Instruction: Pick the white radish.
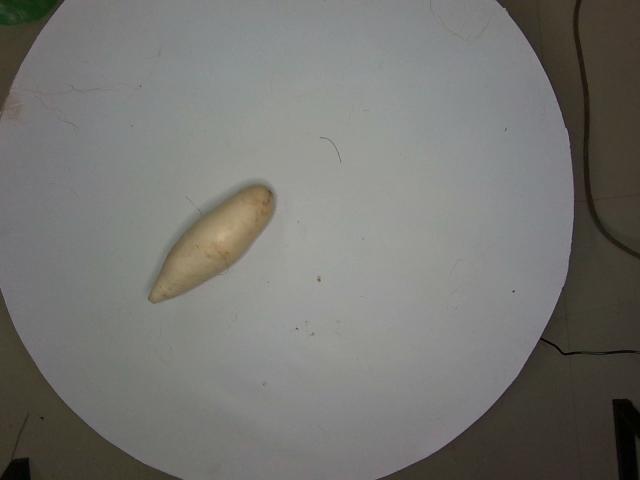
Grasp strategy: vertical